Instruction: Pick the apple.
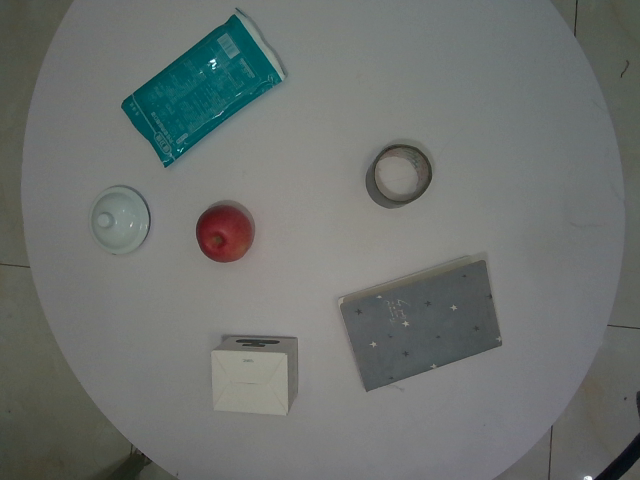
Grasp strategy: vertical